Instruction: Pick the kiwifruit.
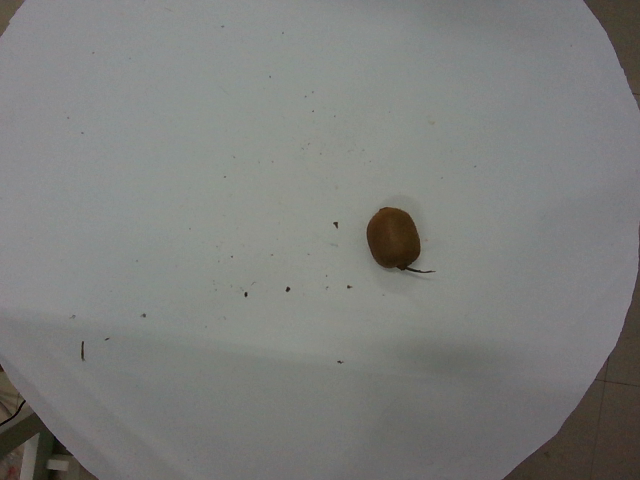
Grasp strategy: vertical